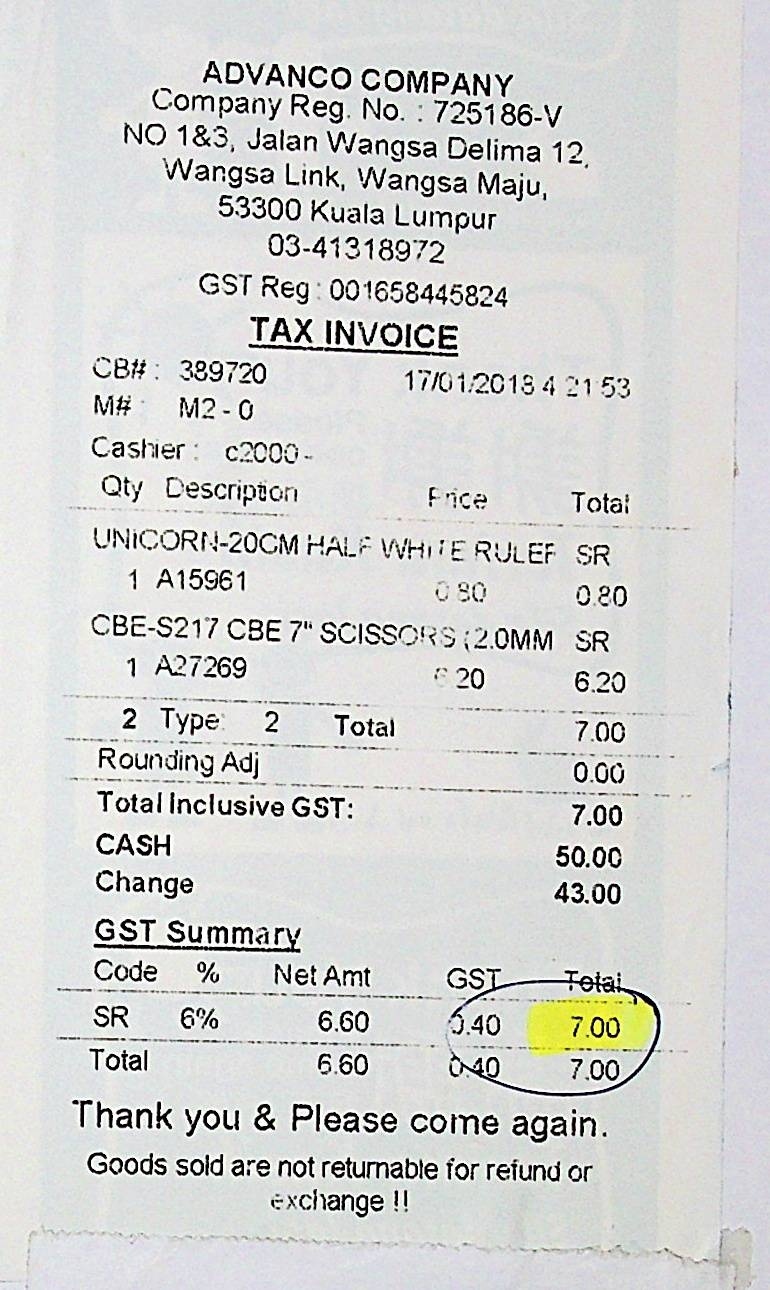
ADVANCO COMPANY
COMPANY REG. NO. : 725186-V
NO 1&3, JALAN WANGSA DELIMA 12,
WANGSA LINK, WANGSA MAJU,
53300 KUALA LUMPUR
03-41318972
GST REG : 001658445824
TAX INVOICE
CB# : 389720
M# :
M2 - 0
CASHIER :
C2000-
17/01/2018 4:21:53
QTY
DESCRIPTION
PRICE
TOTAL
UNICORN-20CM HALF WHITE RULER
SR
1
A15961
0.80
0.80
CBE-S217 CBE 7" SCISSORS (2.0MM
1
A27269
6.20
6.20
SR
2
TYPE
2
TOTAL
7.00
ROUNDING ADJ
0.00
TOTAL INCLUSIVE GST:
CASH
CHANGE
7.00
50.00
43.00
GST SUMMARY
CODE
SR
TOTAL
%
6%
NET AMT
6.60
6.60
GST
0.40
0.40
TOTAL
7.00
7.00
THANK YOU & PLEASE COME AGAIN.
GOODS SOLD ARE NOT RETURNABLE FOR REFUND OR
EXCHANGE !!